Question: What jurisdiction, city, or county is the document associated with?
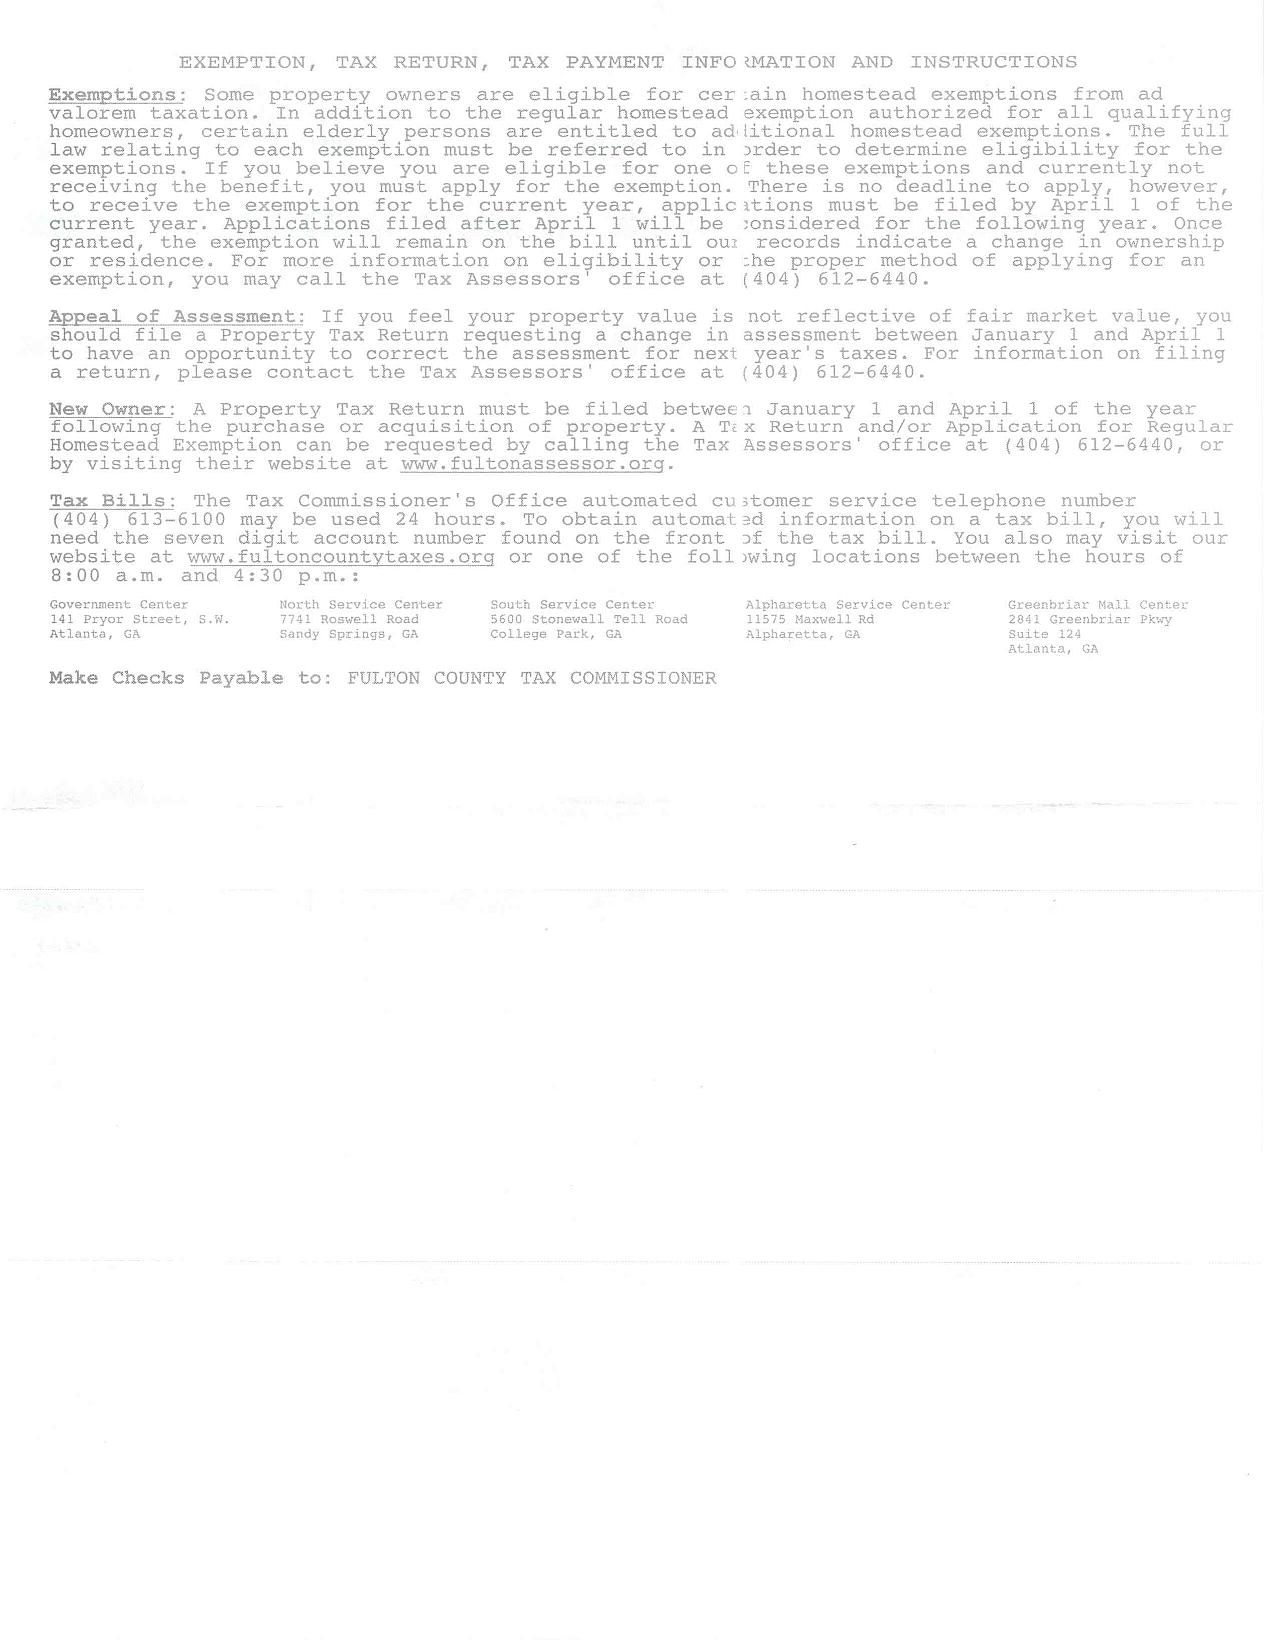
Answer: "Fulton County"